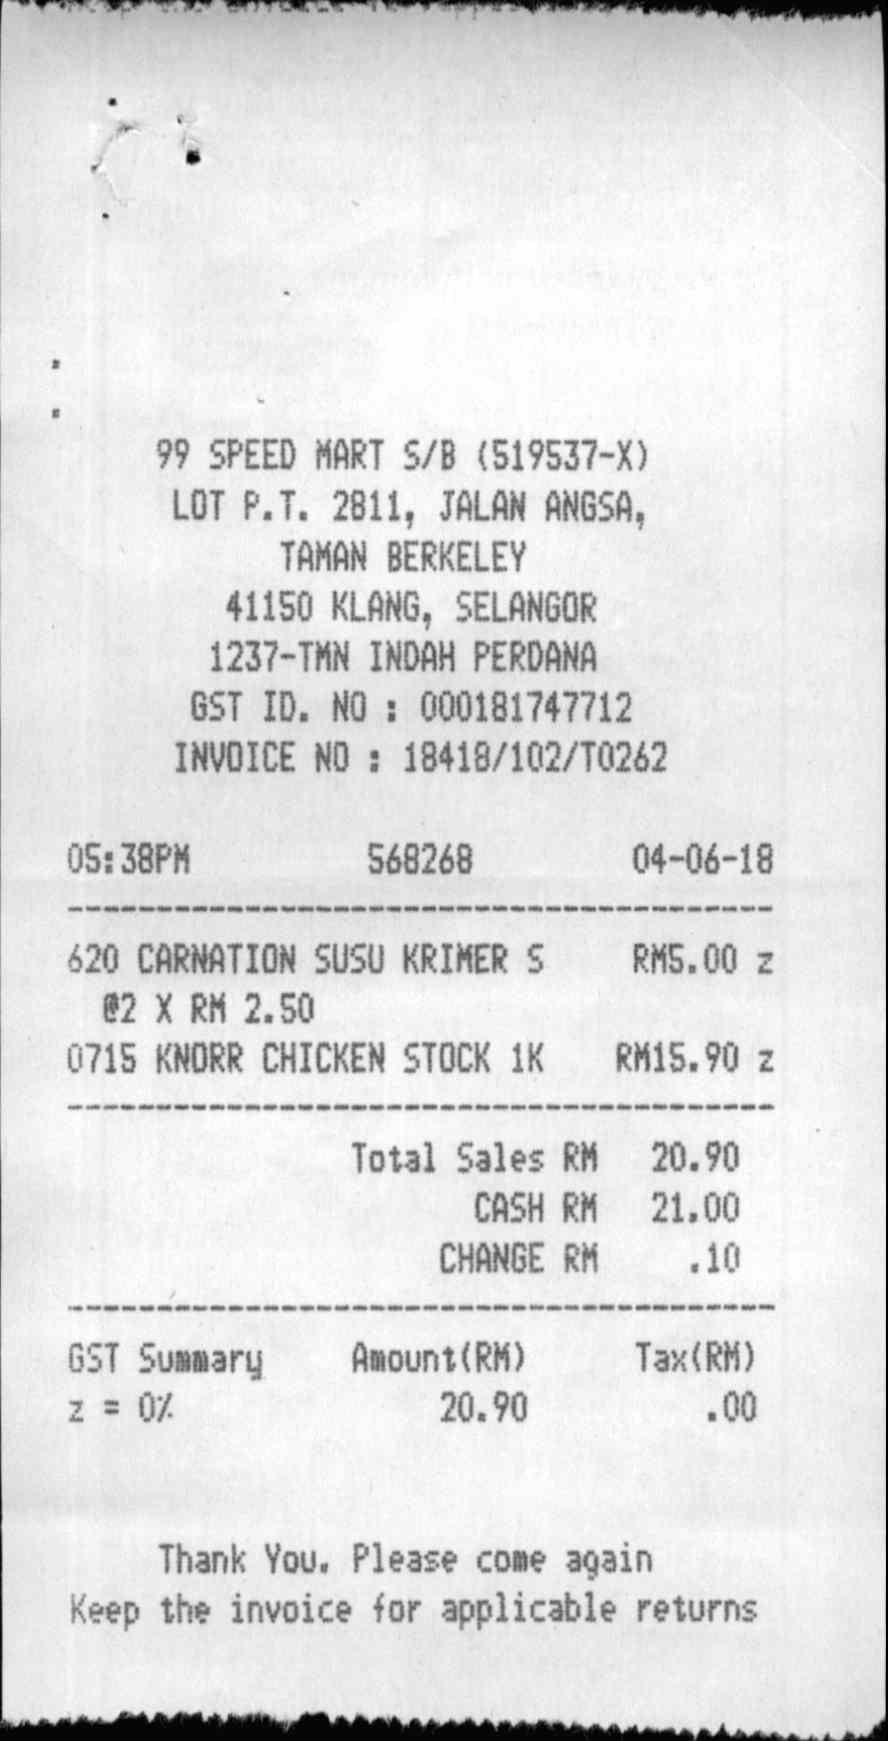
99 SPEED MART S/B (519537-X)
LOP P.T. 2811, JALAN ANGSA,
TAMAN BERKELEY
41150 KLANG, SELANGOR
1237-TMN INDAH PERDANA
GST ID. NO : 000181747712
INVOICE NO : 18418/102/T0262
05:38PM
568268
04-06-18
620 CARNATION SUSU KRIMER S
RM5.00 Z
@2 X RM 2.50
0715 KNORR CHICKEN STOCK 1K
RM15.90 Z
TOTAL SALES RM
20.90
CASH RM
21.00
CHANGE RM
.10
GST SUMMARY
AMOUNT(RM)
TAX(RM)
Z = 0%
20.90
.00
THANK YOU. PLEASE COME AGAIN
KEEP THE INVOICE FOR APPLICABLE RETURNS